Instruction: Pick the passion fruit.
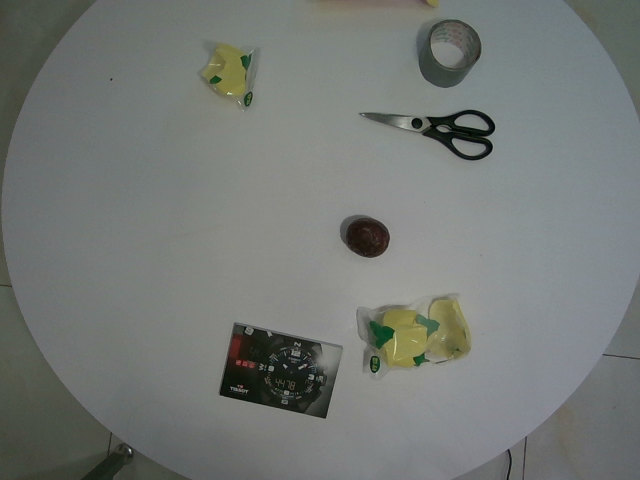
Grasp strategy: vertical